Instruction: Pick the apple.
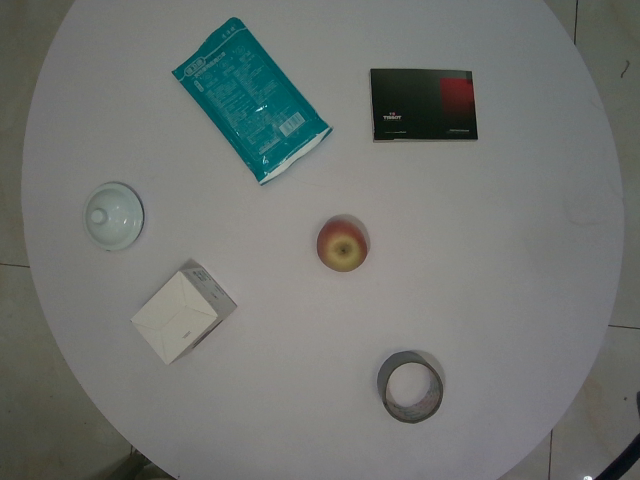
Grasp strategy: vertical